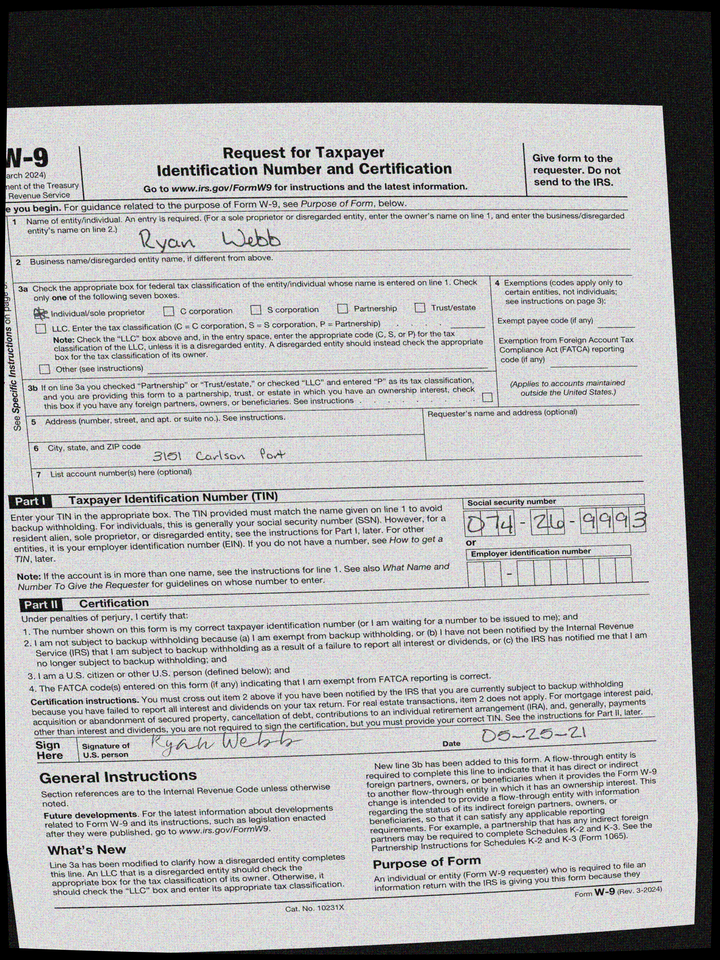
adr1: 3151 Carlson Port
cbx: yes
ssn: 074269993
enm: Ryan Webb
sdt: 05-25-21